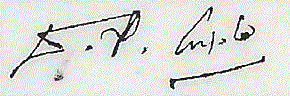
Signature of: devendra prasad gupta